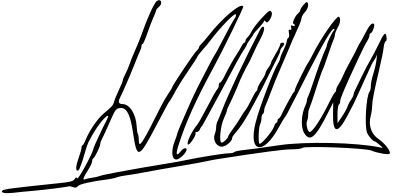
Signature of: santiago abascal